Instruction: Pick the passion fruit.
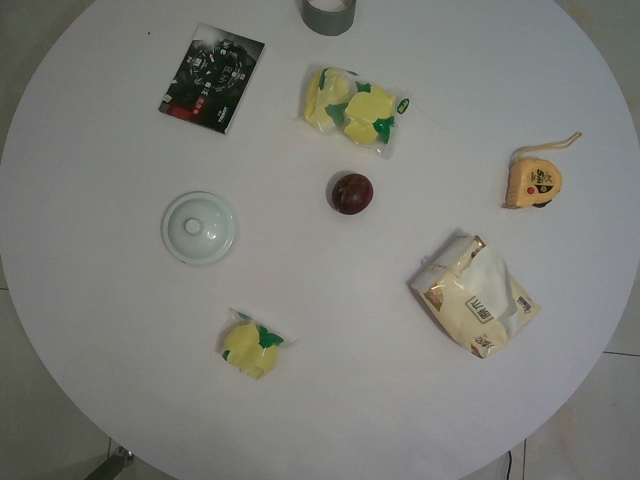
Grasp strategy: vertical